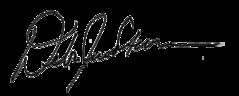
Signature of: debra entenman